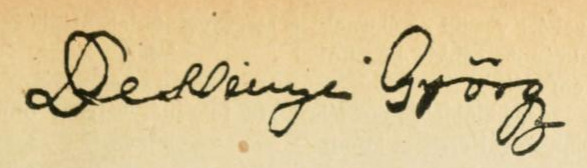
Signature of: györgy bessenyei